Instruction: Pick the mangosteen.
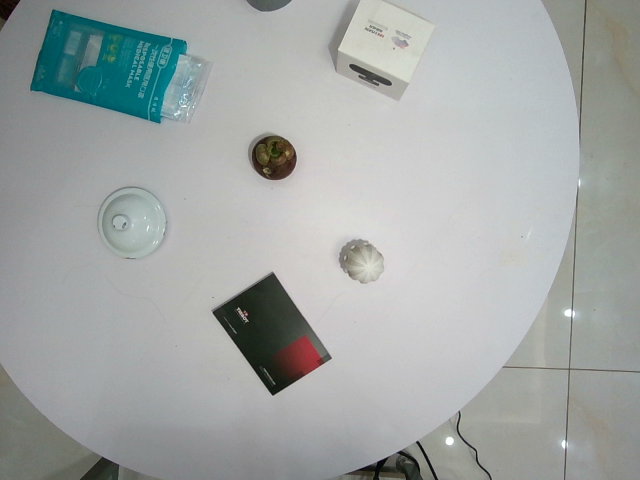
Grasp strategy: vertical